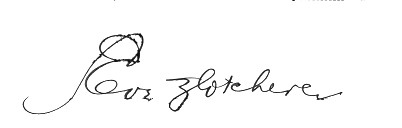
Signature of: eva kotchever